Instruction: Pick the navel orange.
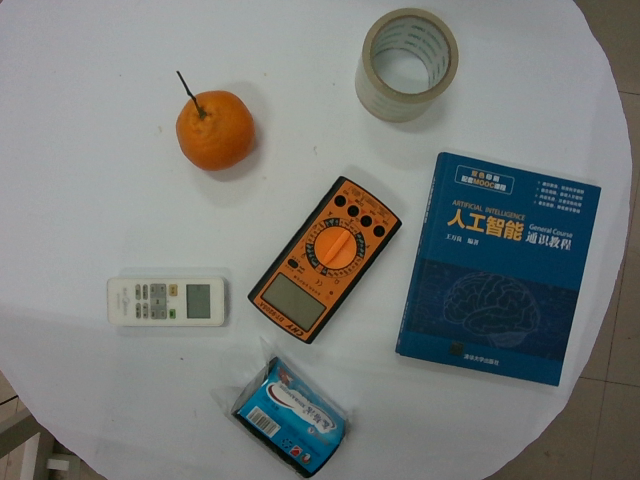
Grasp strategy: vertical